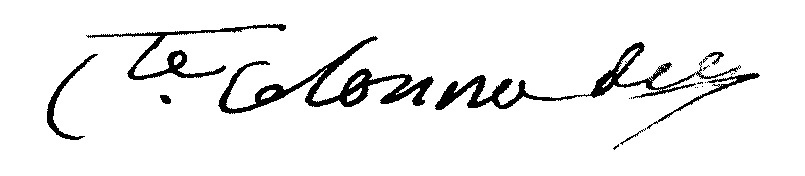
Signature of: pierre paul colonna de cesari rocca